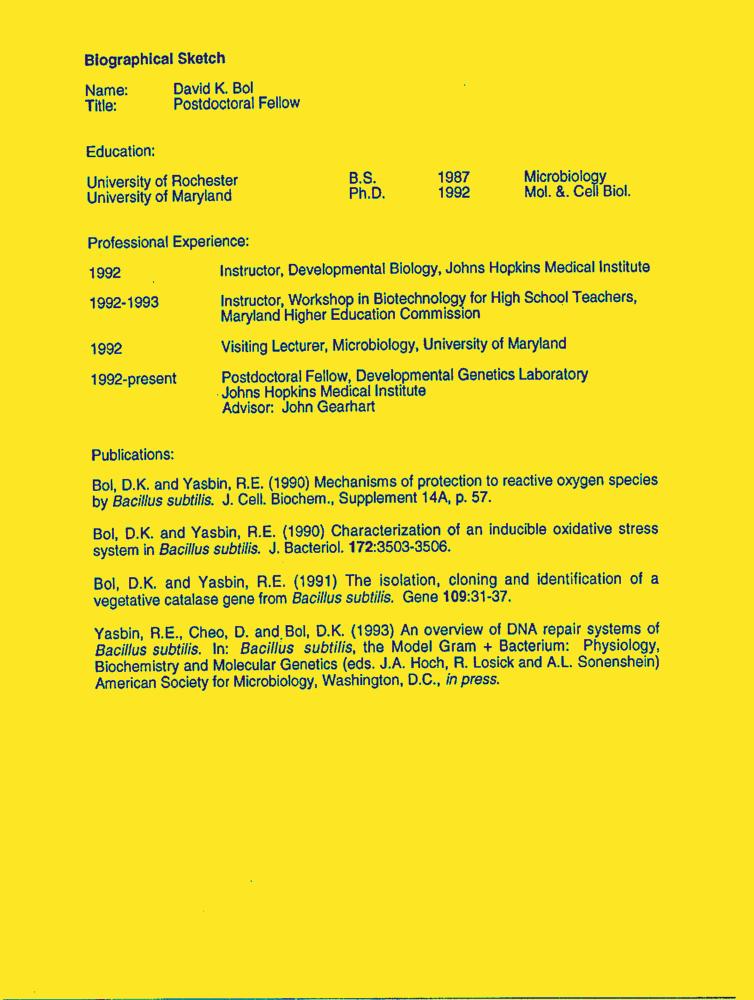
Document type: Resume-Doc